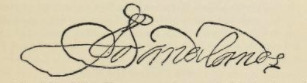
Signature of: john sandilands